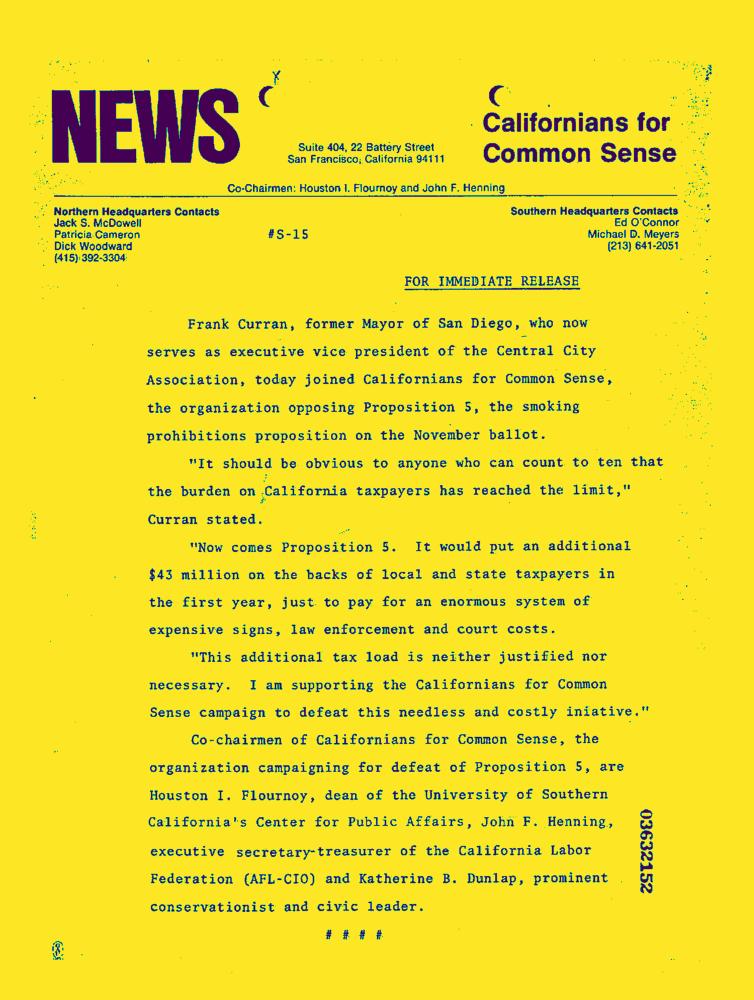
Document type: News-Article